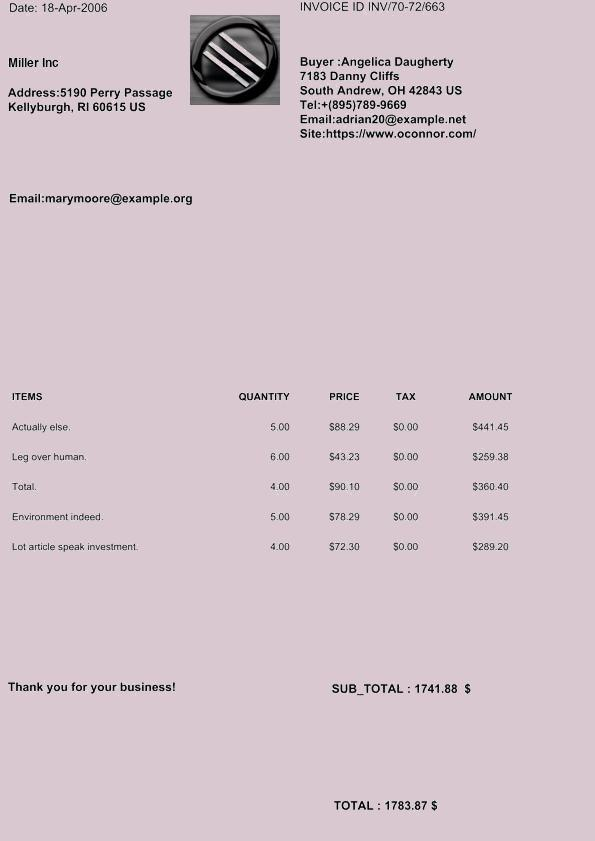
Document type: Invoice